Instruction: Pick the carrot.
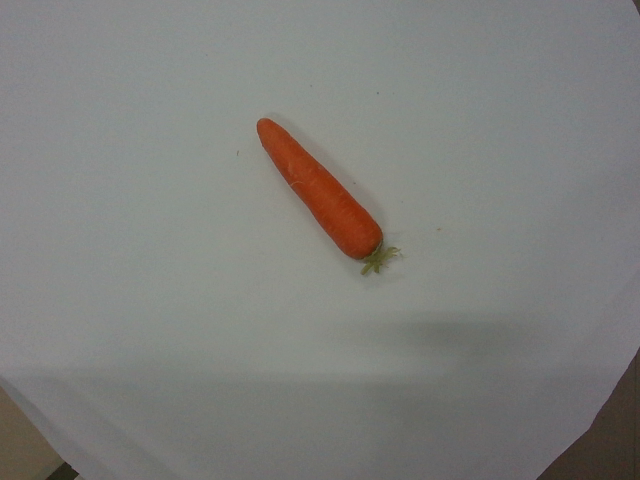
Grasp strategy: vertical